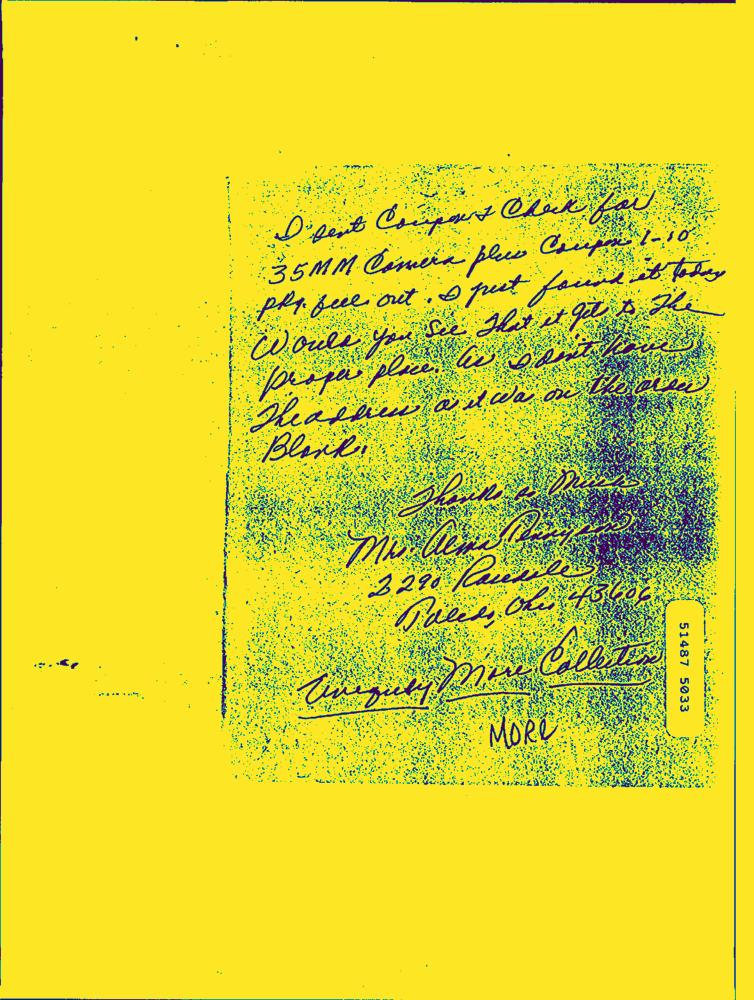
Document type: Hand-Written